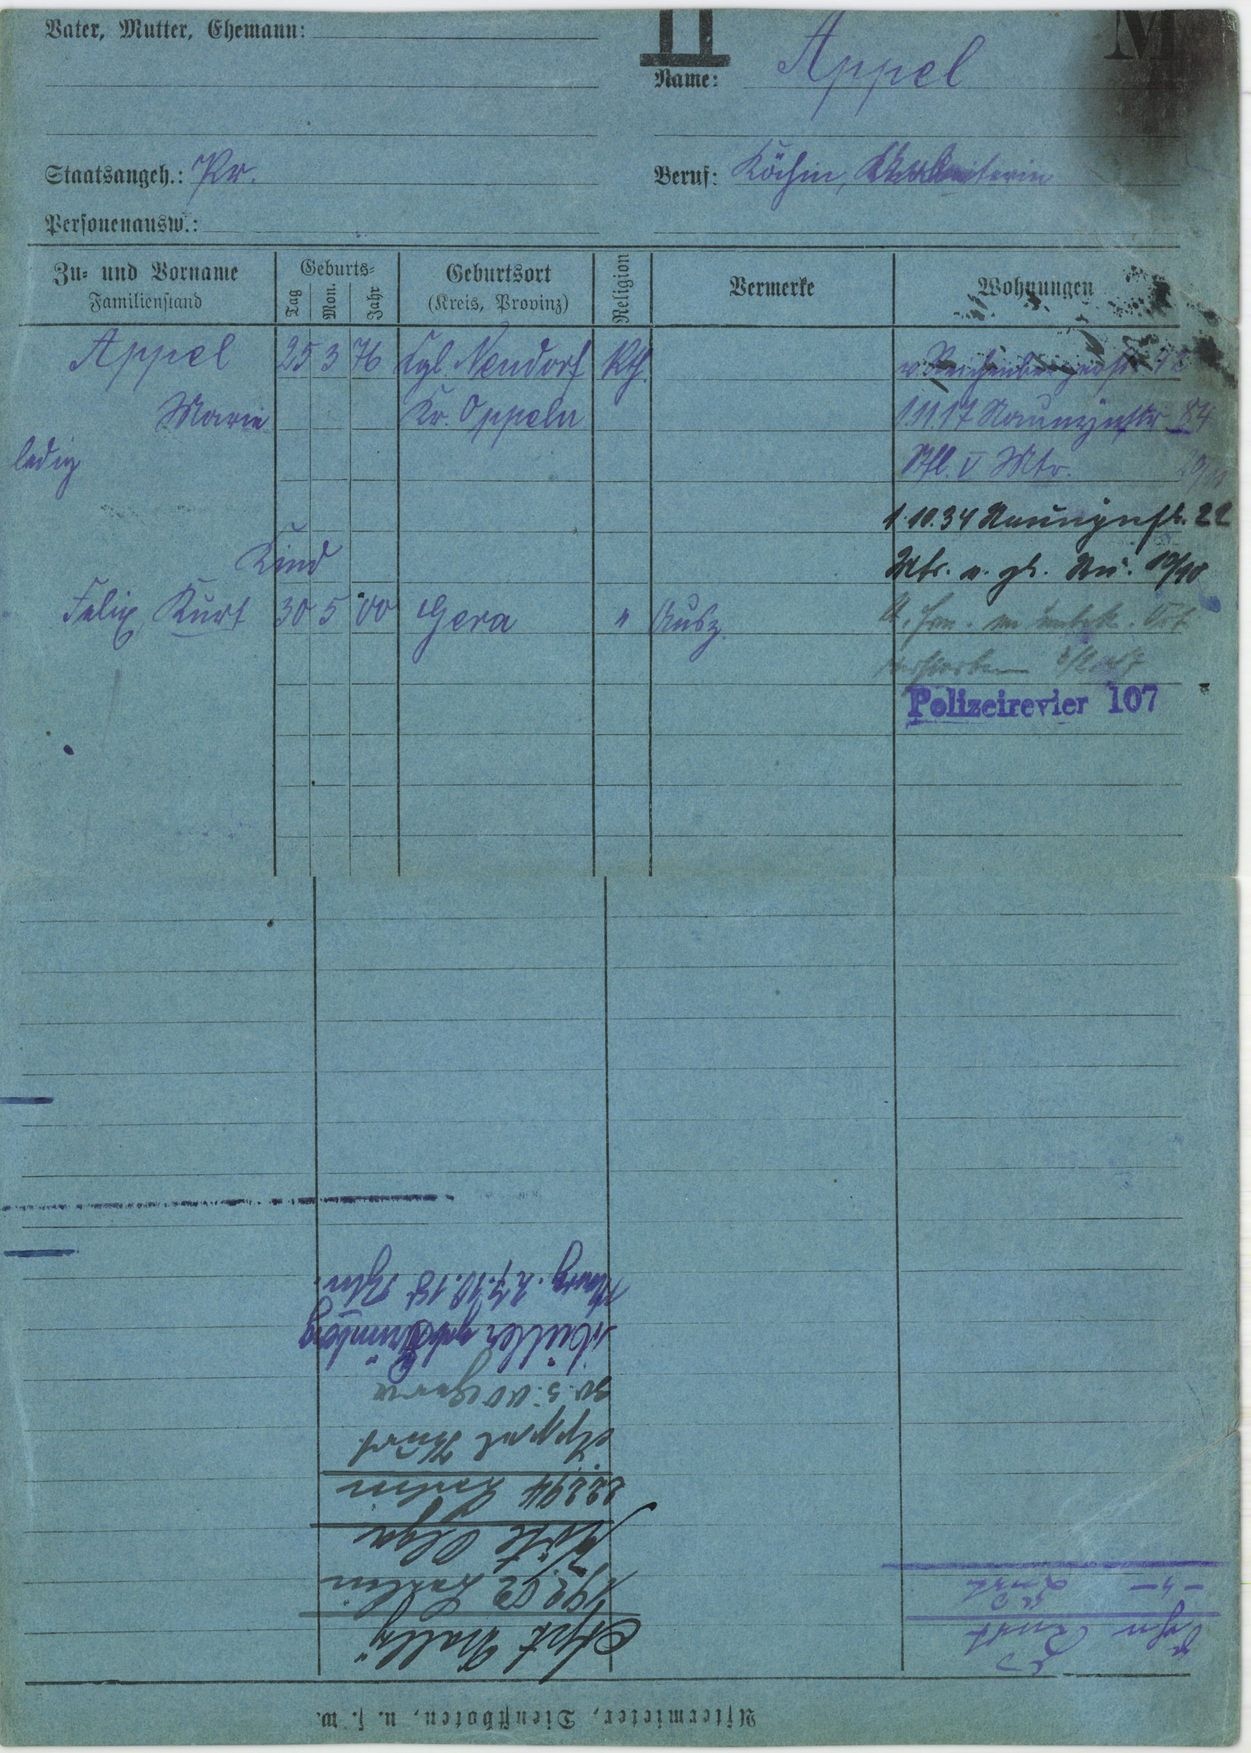
Appel